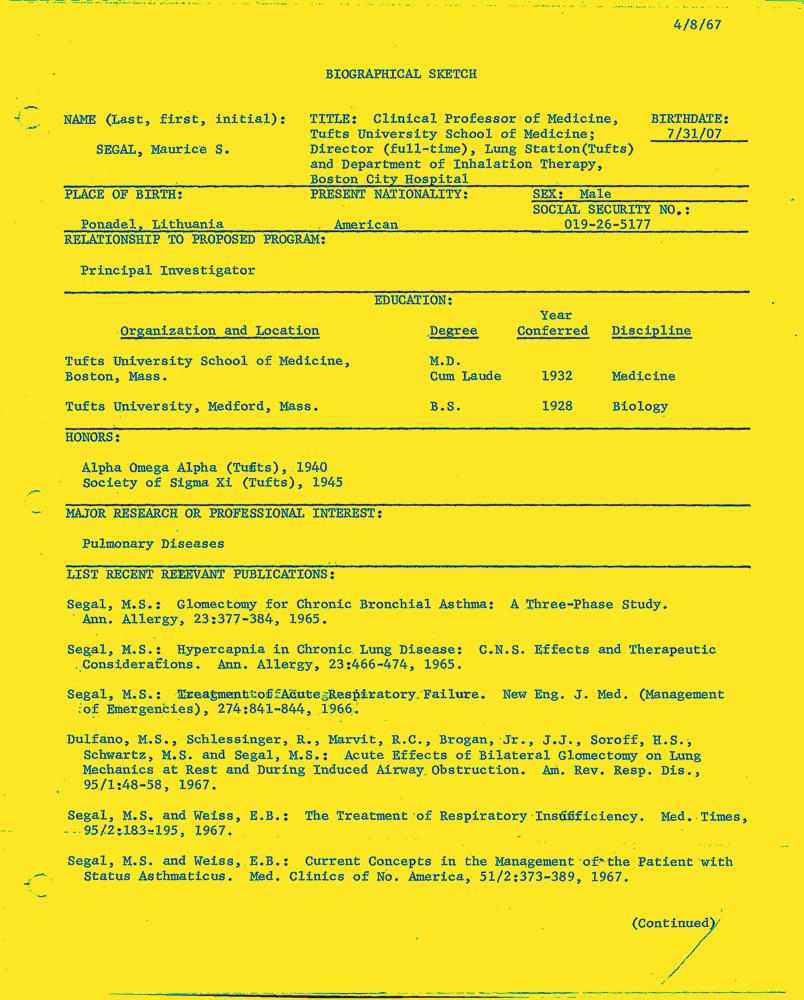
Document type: Resume-Doc